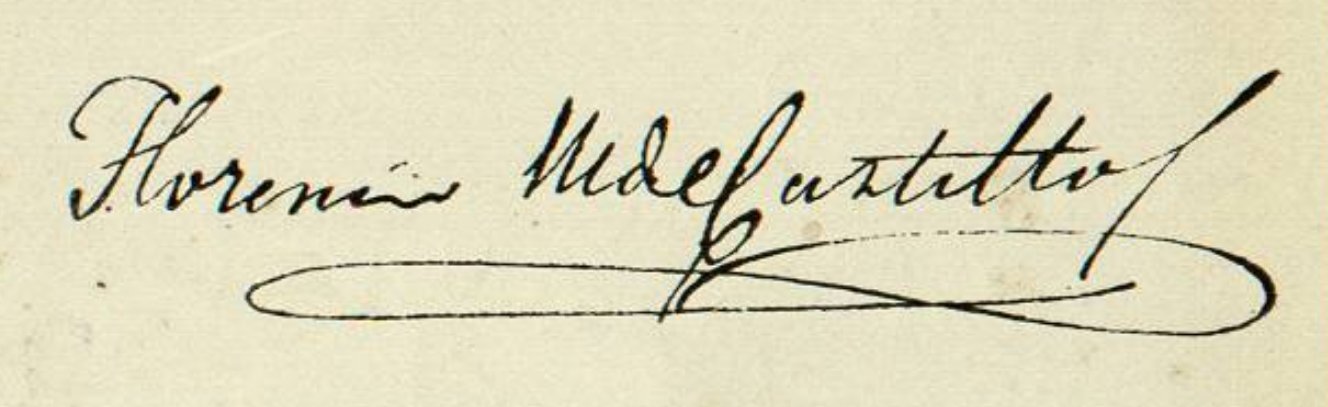
Signature of: florencio maría del castillo